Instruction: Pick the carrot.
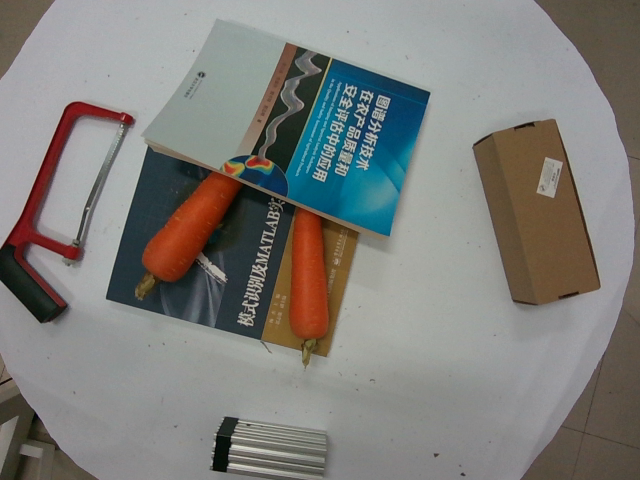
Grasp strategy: vertical